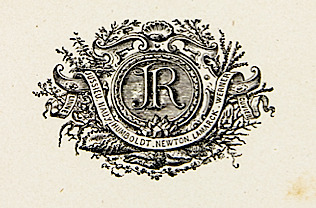
Signature of: jules rothschild